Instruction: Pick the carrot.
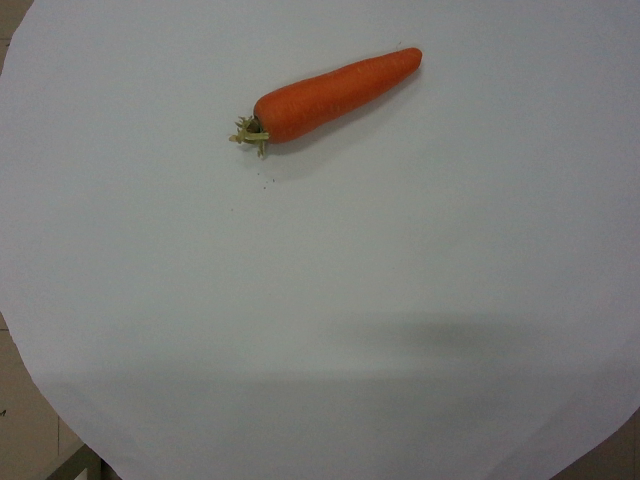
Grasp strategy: vertical